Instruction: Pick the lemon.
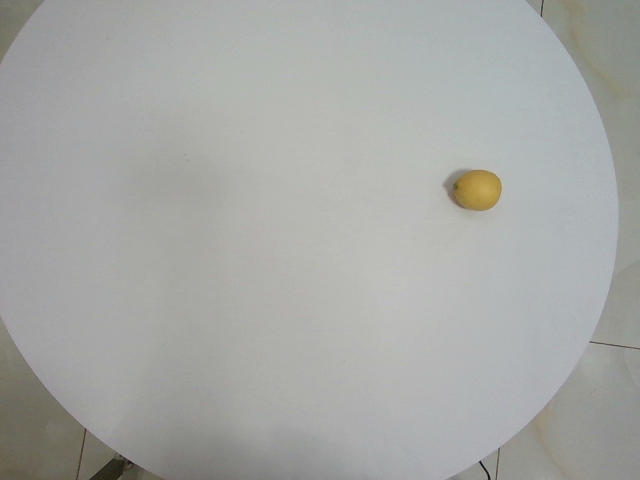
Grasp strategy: vertical